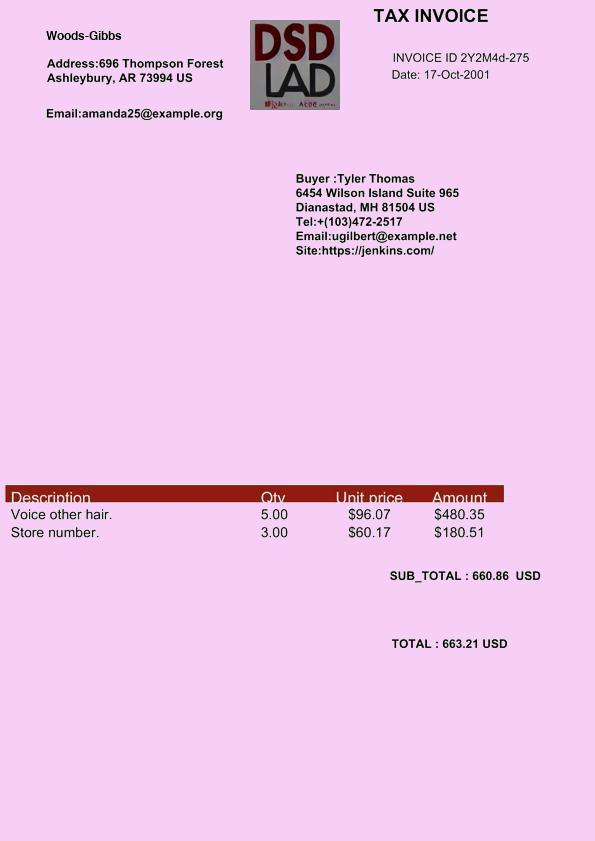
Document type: Invoice